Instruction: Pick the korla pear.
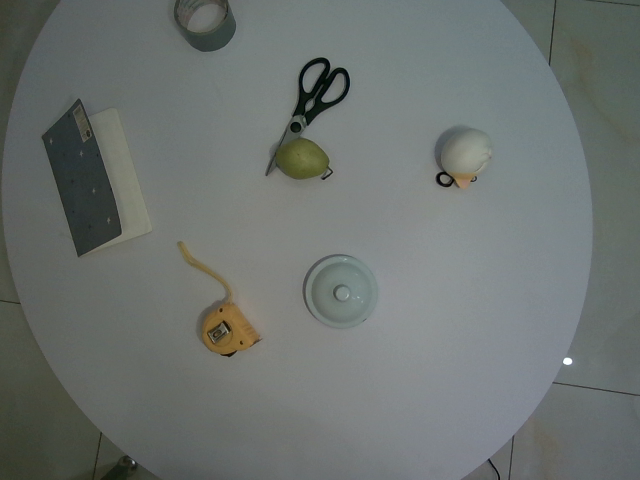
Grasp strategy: vertical